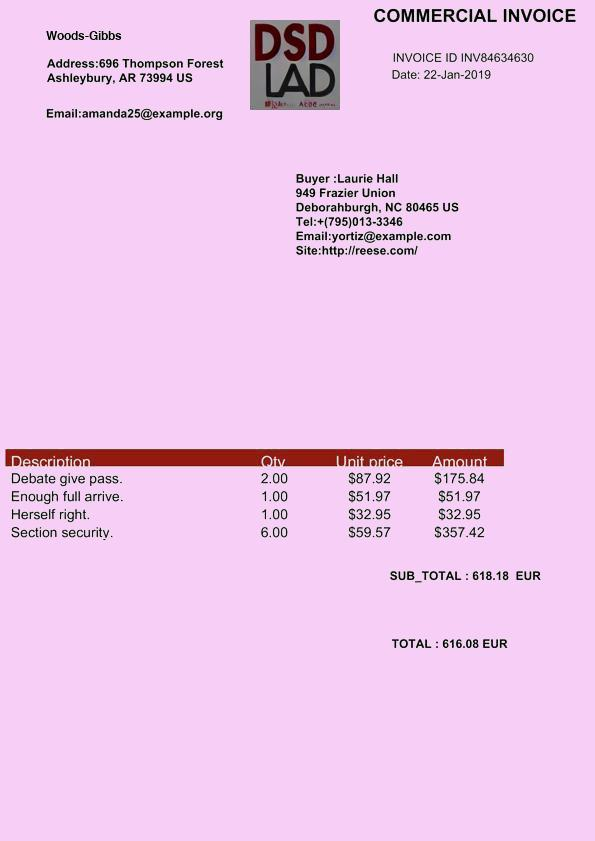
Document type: Invoice